Question: Describe the condition in detail:
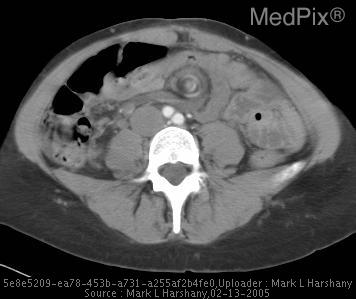
Answer: The disease is discussed as: Internal hernia is an uncommon cause of small bowel obstruction that may be increasing in frequency. Because the clinical diagnosis of internal hernia is difficult, imaging studies such as computed tomography (CT) and small bowel follow through play an important role. Transmesenteric hernia is the most common type and is usually related to prior abdominal surgery, especially with creation of a Roux-en-Y anastomosis (eg, liver transplantation, gastric bypass). CT may allow confident diagnosis in most cases.

When the small bowel herniates through a defect in the mesentery or omentum, the herniated bowel is compressed against the abdominal wall, with no overlying omental fat in most cases and at most levels of anatomic section through the herniated bowel. The herniated bowel tends to appear clustered and lies outside the colon, a reversal of the normal anatomic arrangement. As a result, the adjacent colon is displaced centrally (eg, transverse colon displaced dorsally, ascending colon displaced medially). There will be some degree of compression, crowding, displacement, and obstruction of both the bowel and blood vessels.

The herniated bowel may also twist within the hernia sac, which results in volvulus and a predisposition to bowel ischemia. Twisting of the mesenteric vessels, or the whirl sign, or twisting of the bowel itself is diagnostic of volvulus, and engorged blood vessels, mesenteric ascites, and bowel wall thickening suggest bowel ischemia.

CT signs most suggestive of transmesenteric hernia are those that depict the abnormal cluster of bowel loops along the periphery of the peritoneal cavity and lack of omental fat covering the clustered small bowel.